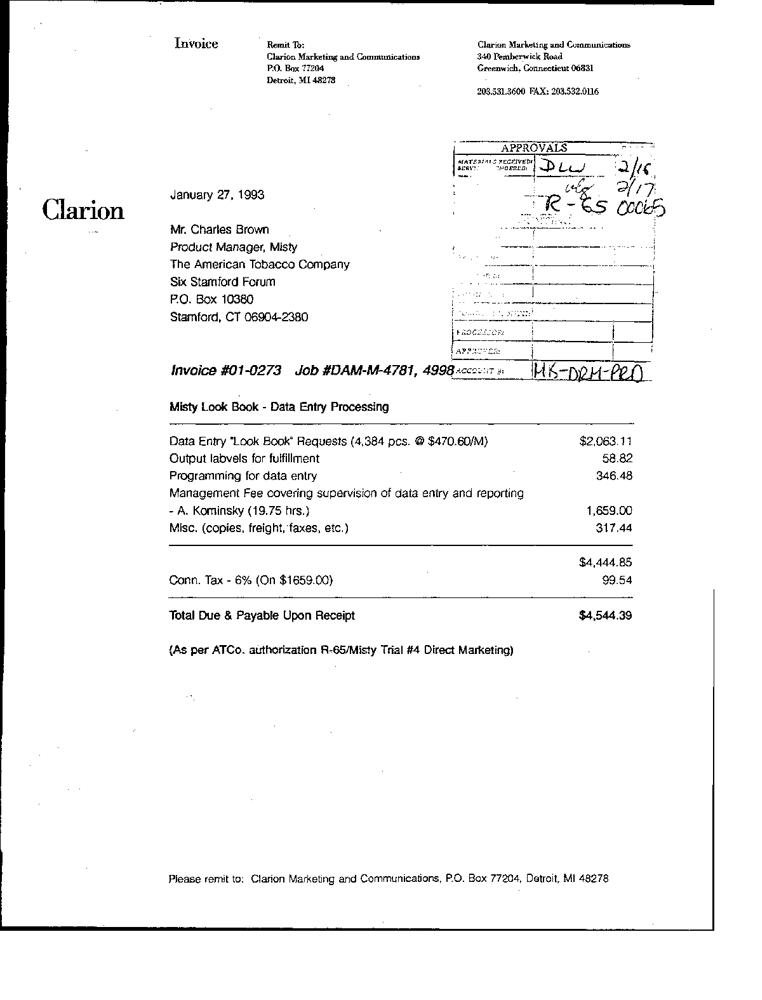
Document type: Invoice